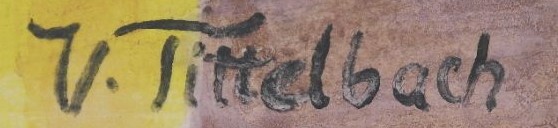
Signature of: vojtěch tittelbach